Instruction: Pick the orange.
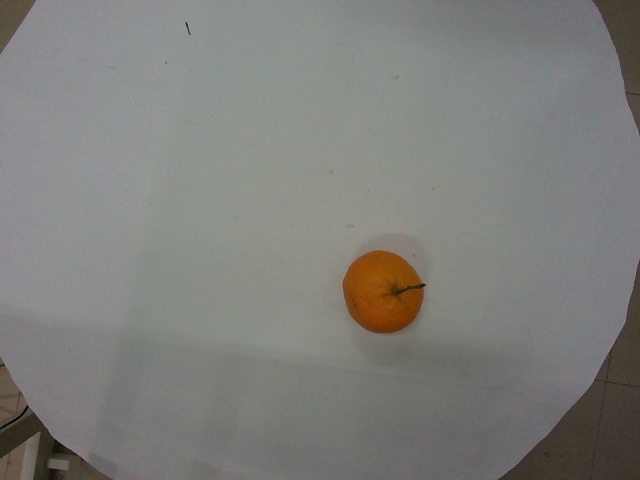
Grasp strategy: vertical